Question: What type of tax is indicated in the document, personal property or real estate?
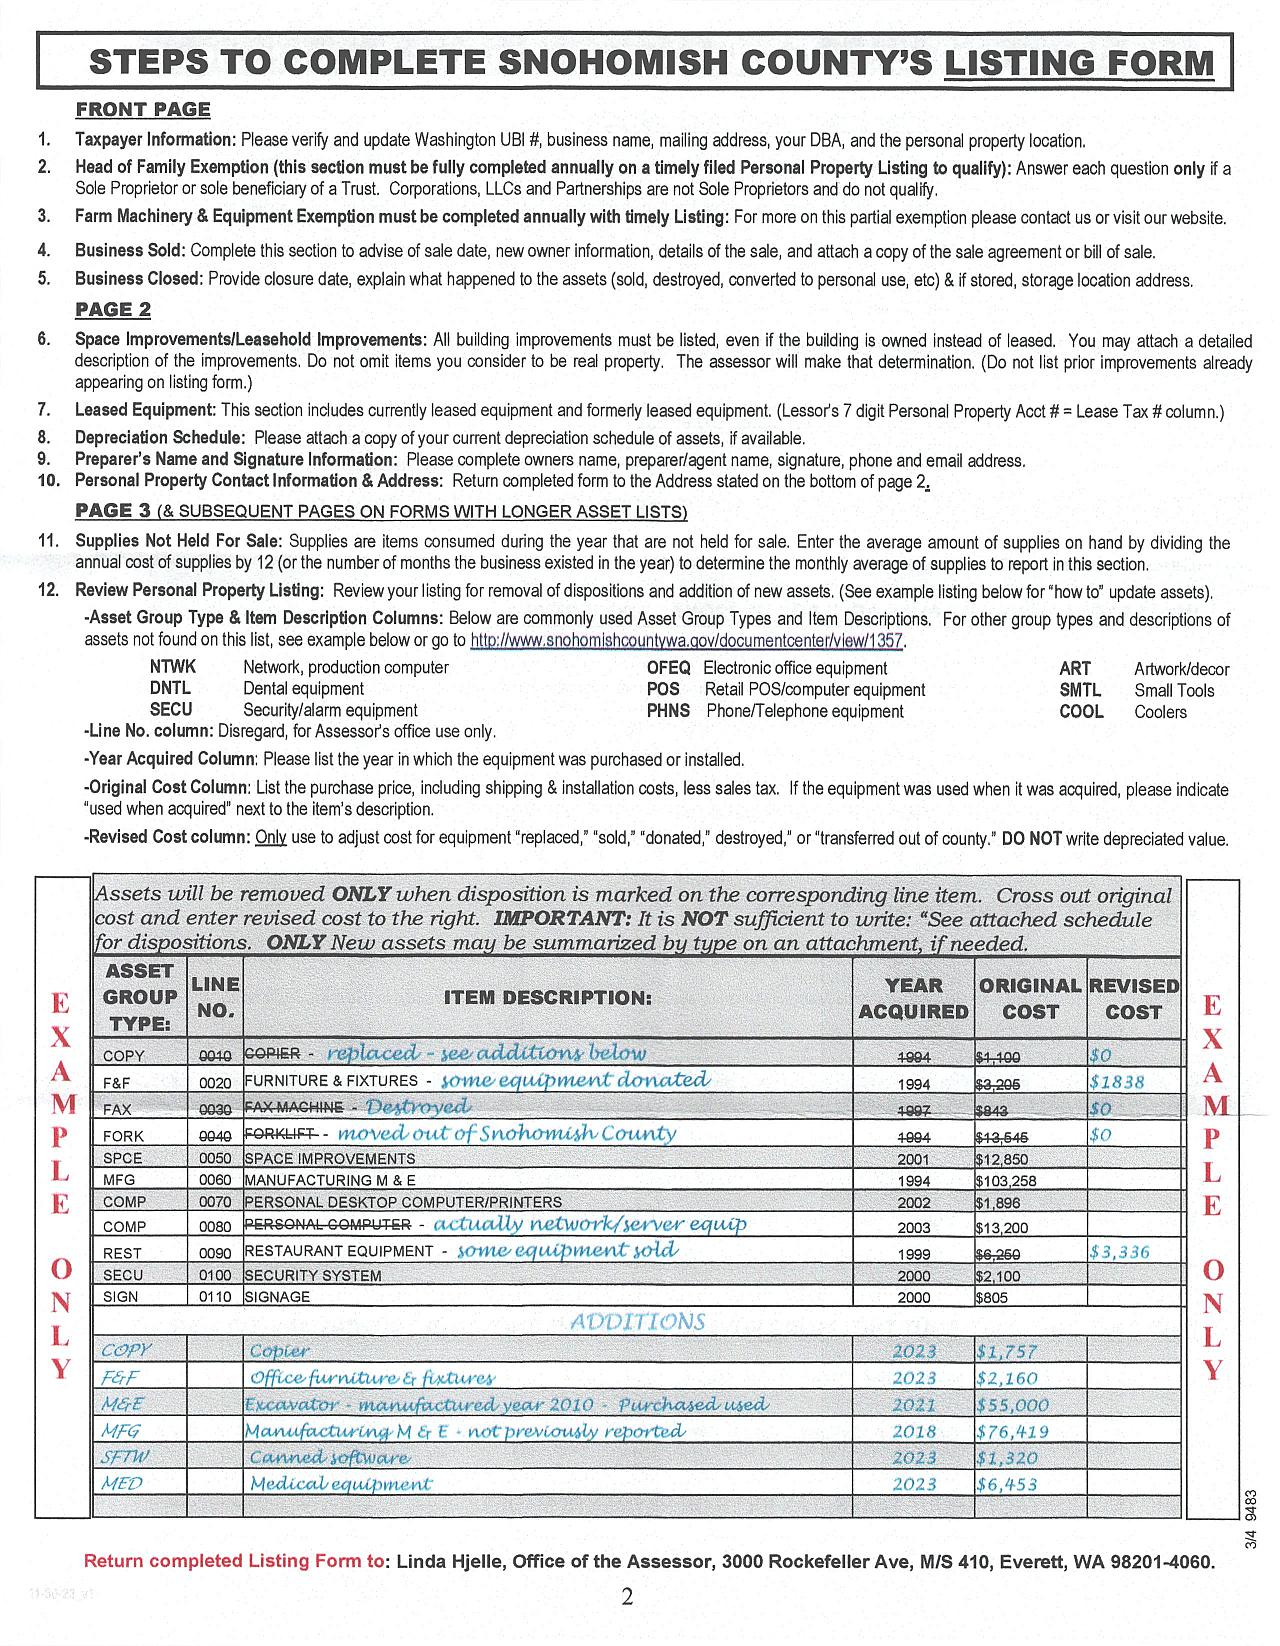
Answer: "Personal Property Tax"